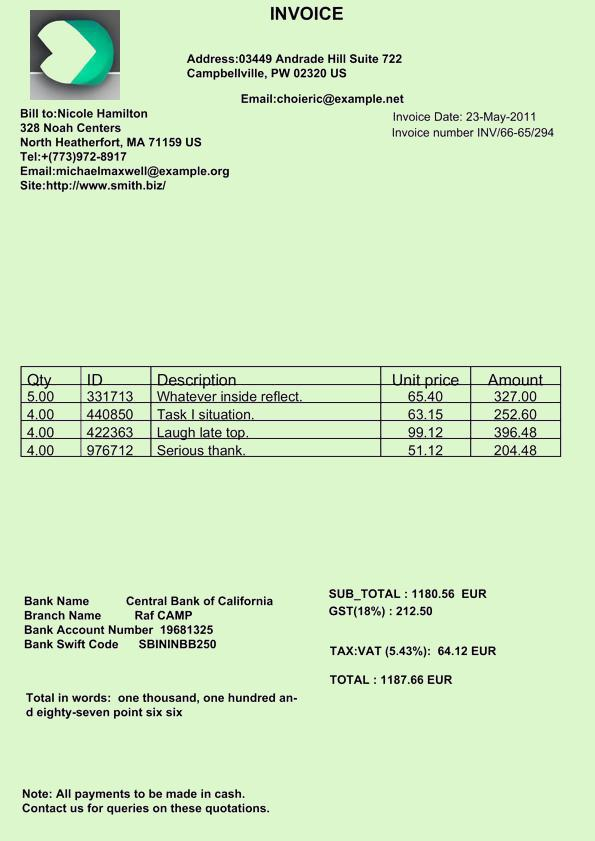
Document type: Invoice